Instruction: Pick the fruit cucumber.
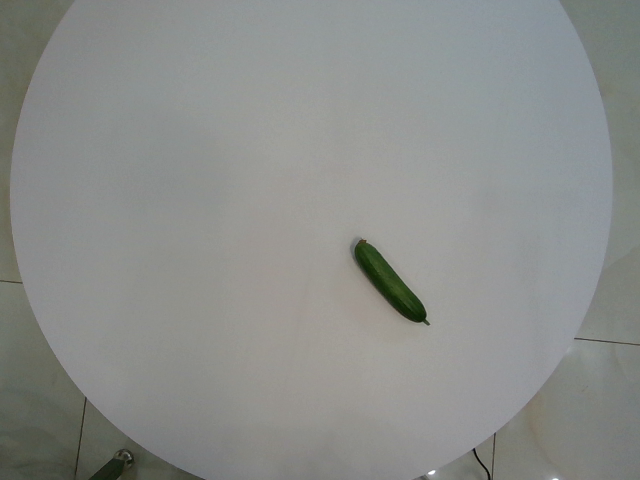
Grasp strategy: vertical